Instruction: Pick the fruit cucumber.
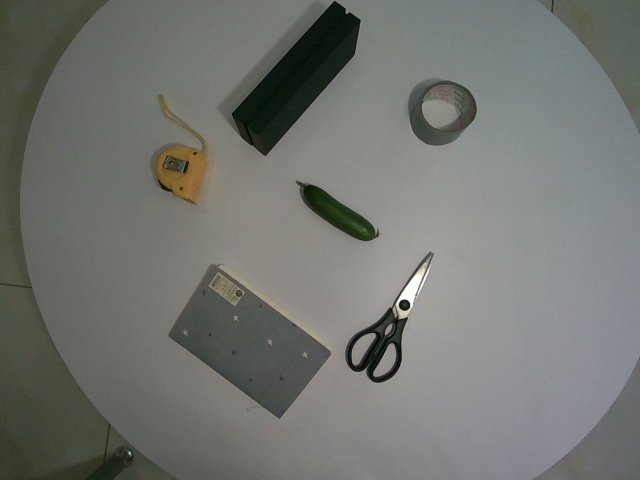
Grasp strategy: vertical